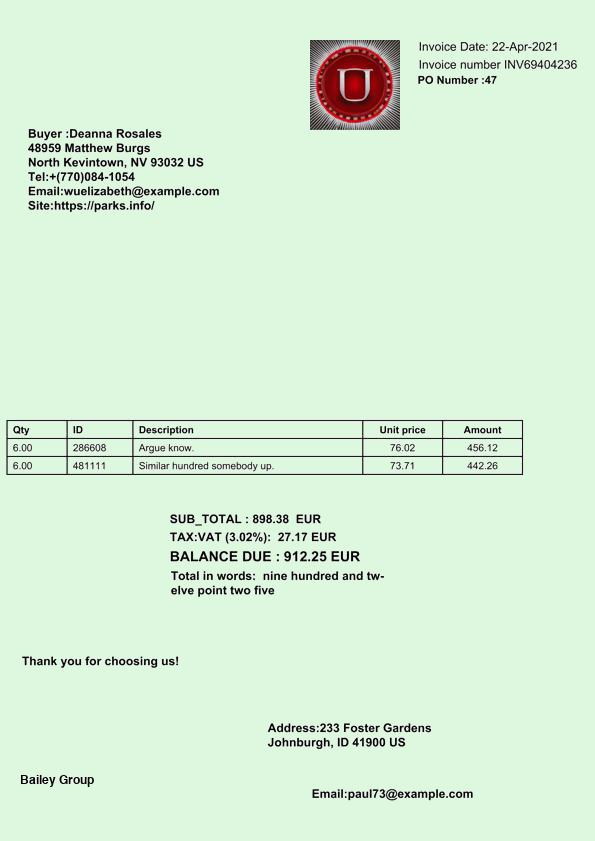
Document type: Invoice